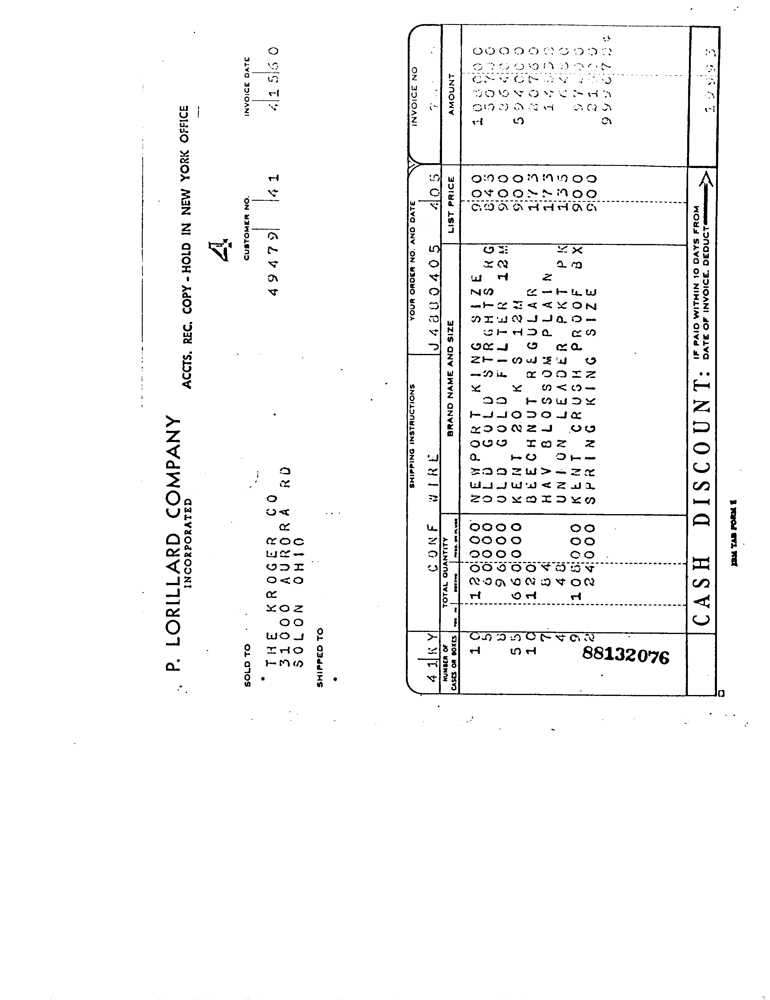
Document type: Invoice